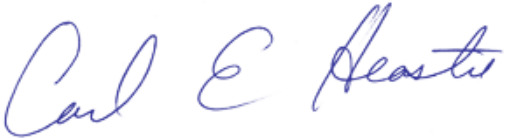
Signature of: carl heastie